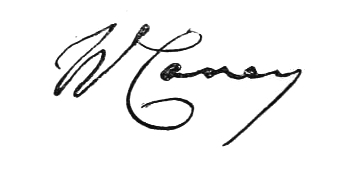
Signature of: william carey